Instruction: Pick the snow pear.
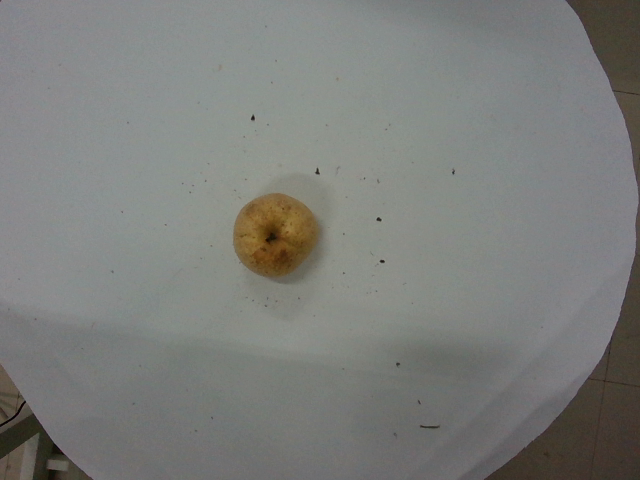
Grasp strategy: vertical